Question: Which state is mentioned in the document?
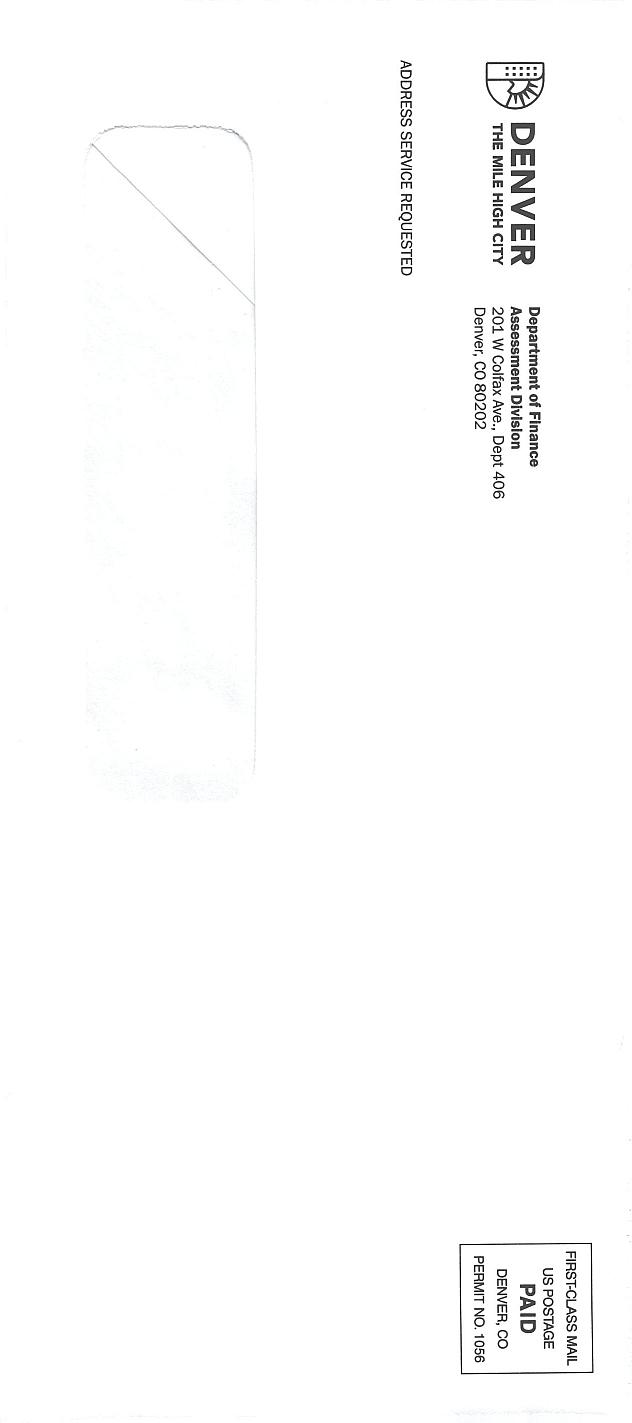
Answer: "Denver"